Question: What jurisdiction, city, or county is the document associated with?
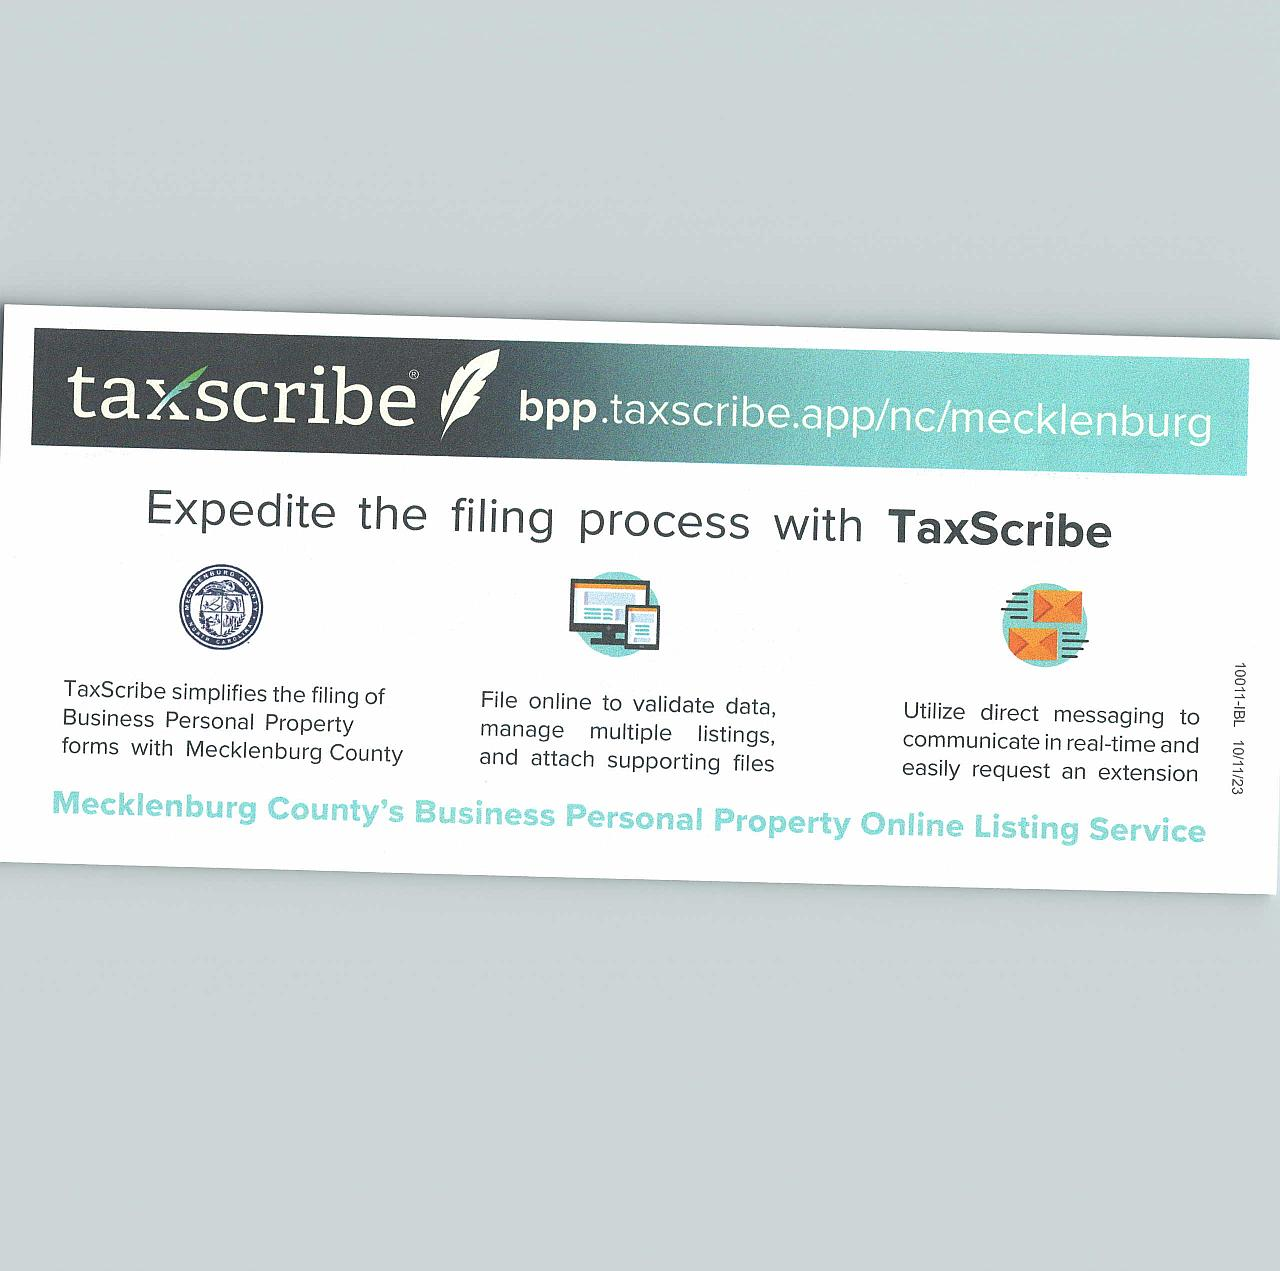
Answer: "Mecklenburg County"